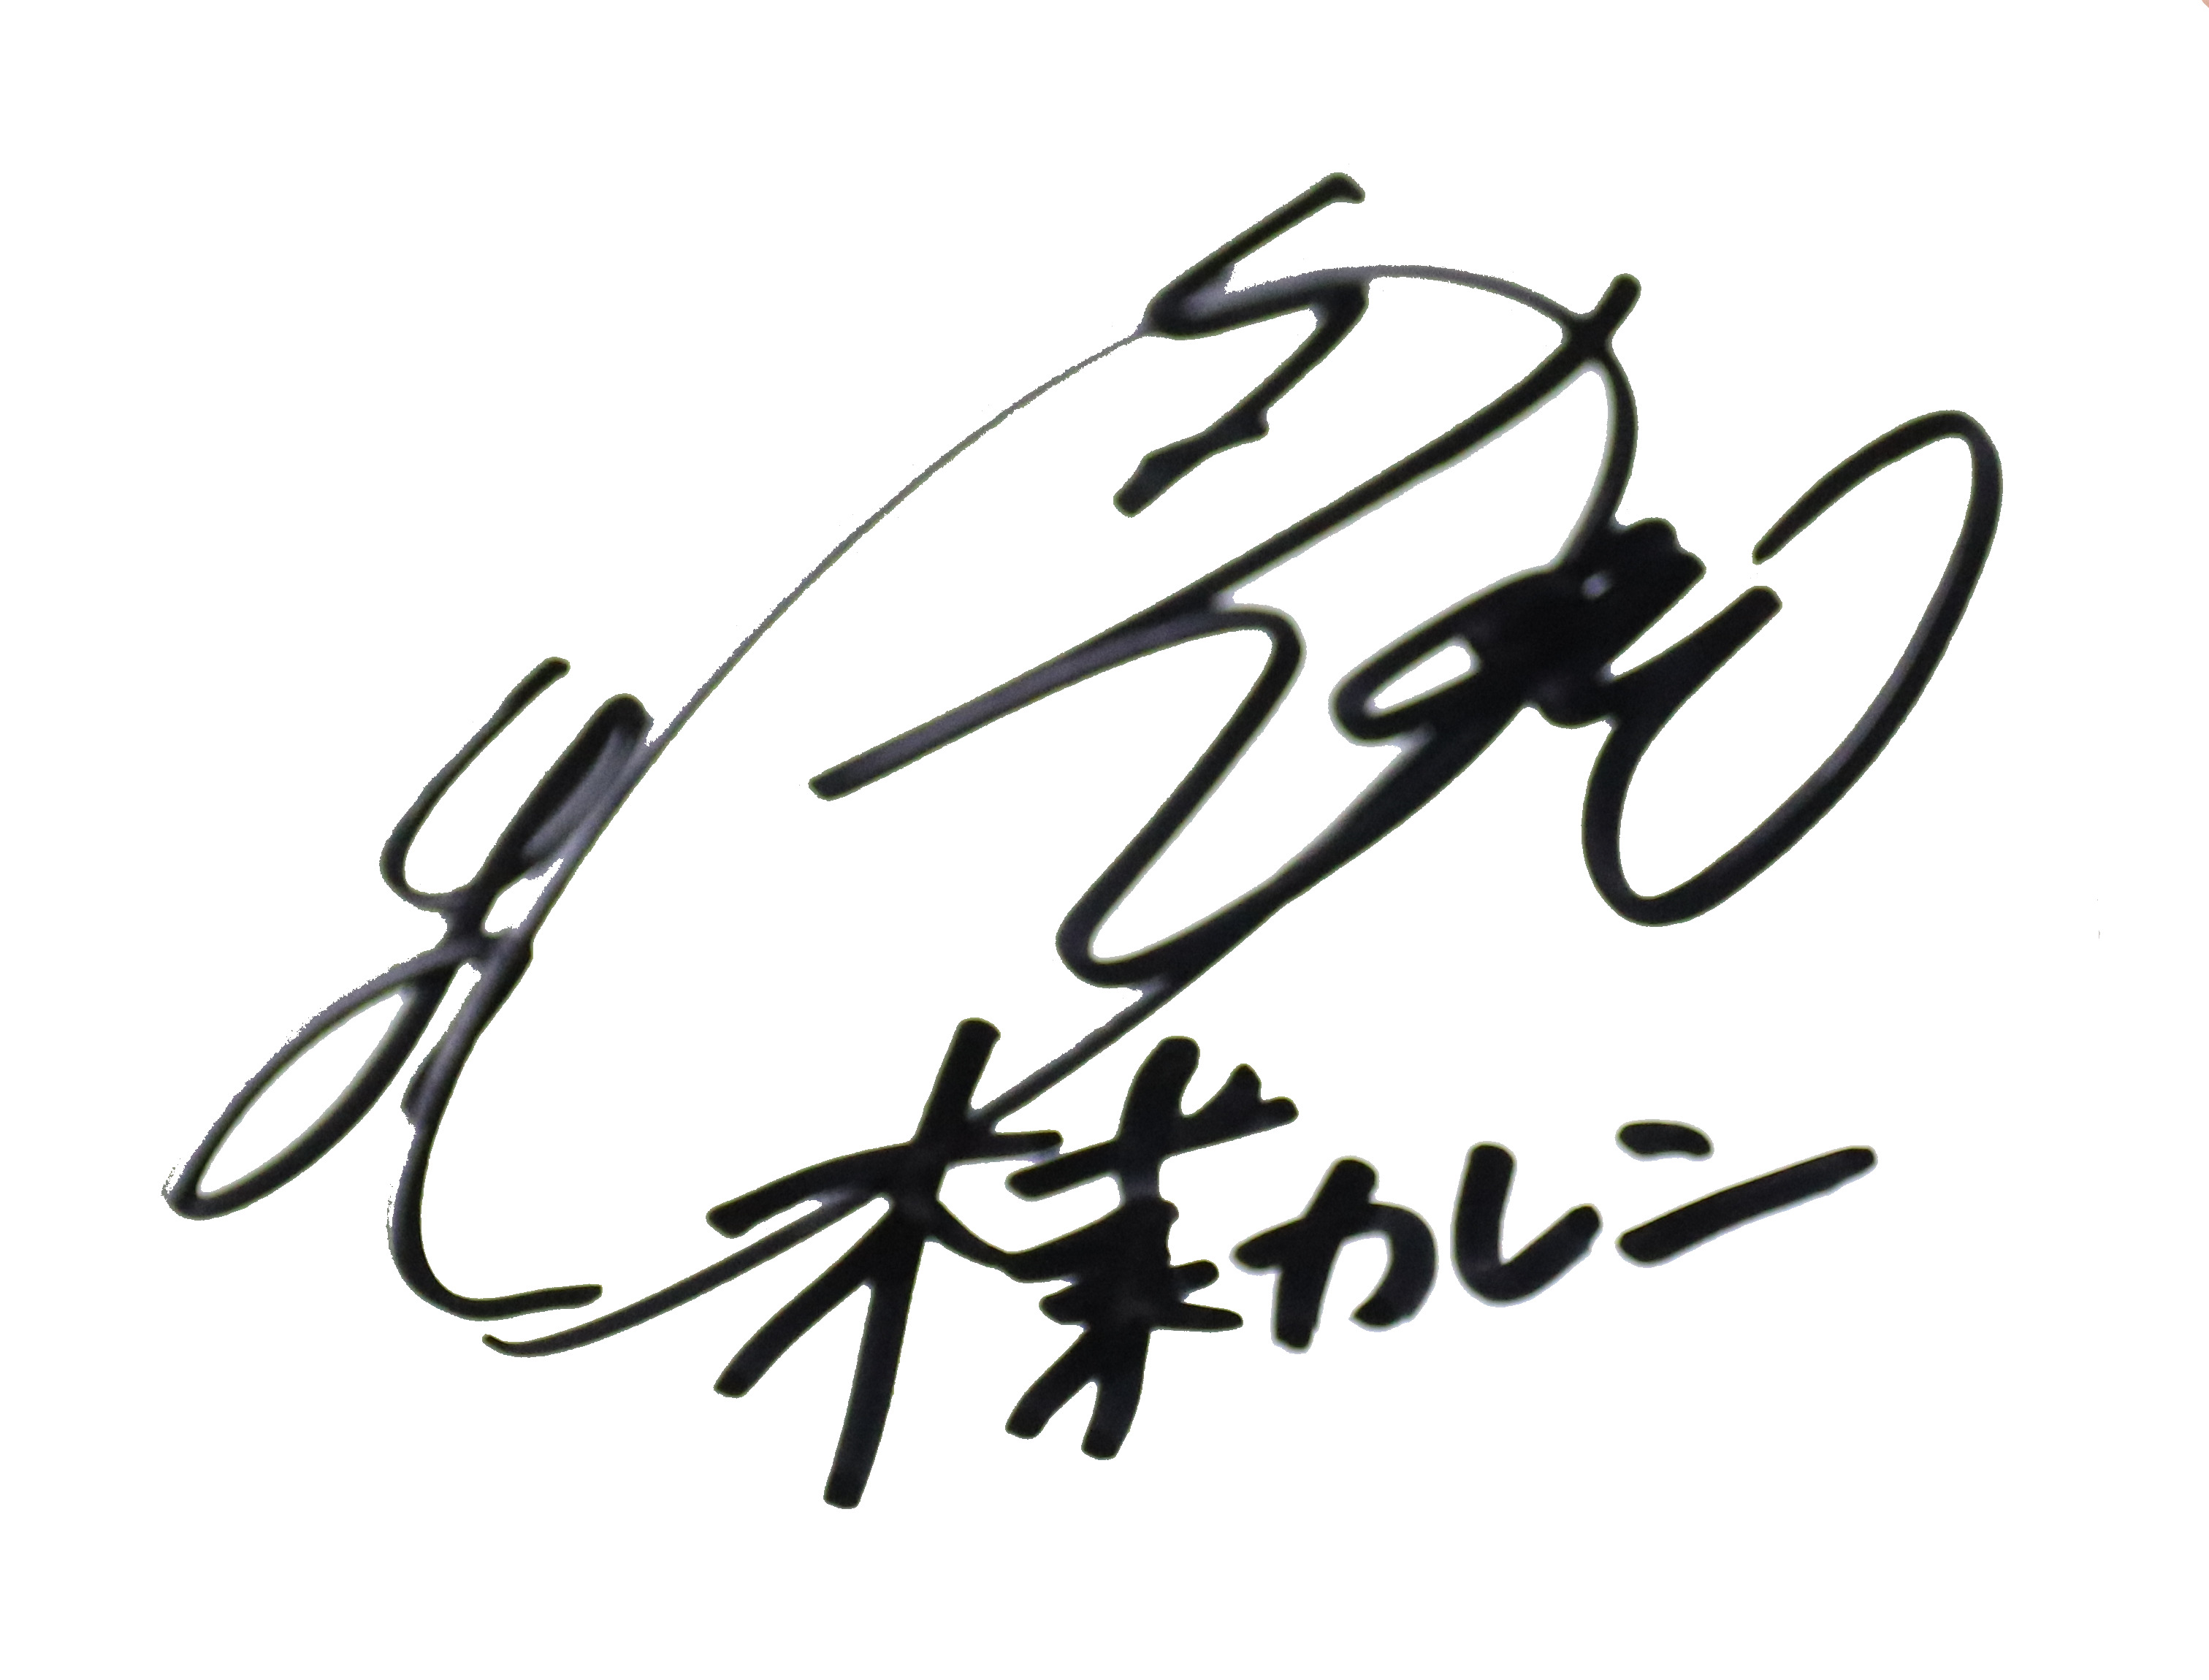
Signature of: karen yuzuriha